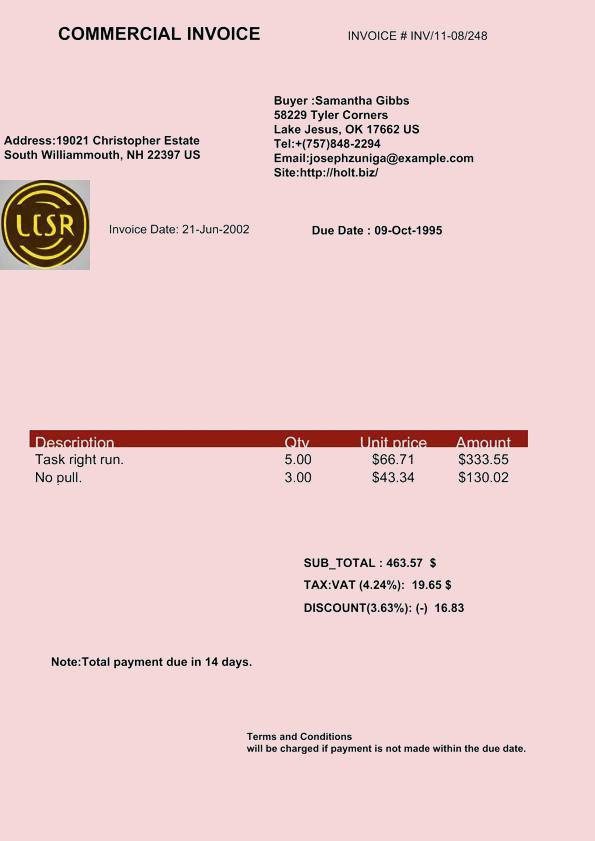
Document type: Invoice